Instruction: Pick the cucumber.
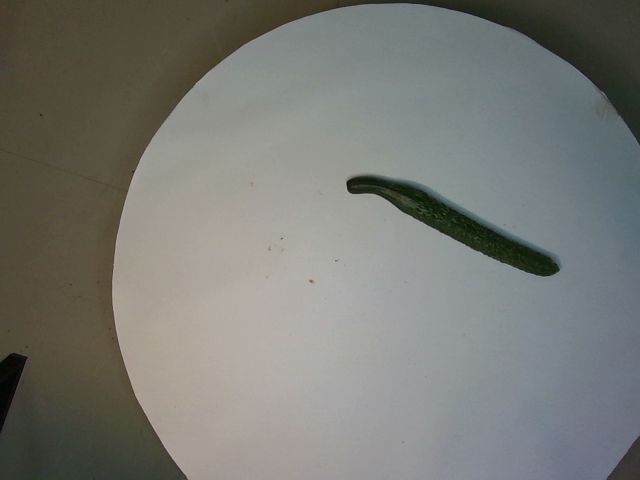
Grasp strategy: vertical